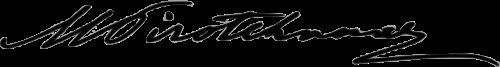
Signature of: milan piroćanac